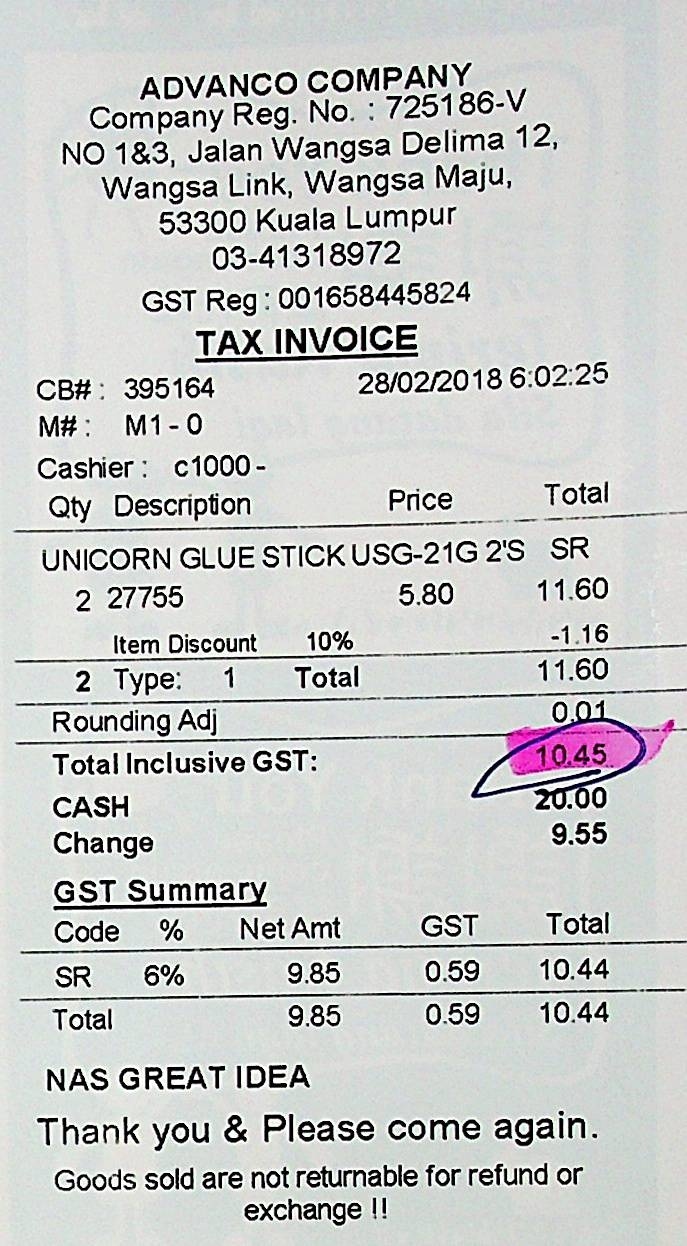
ADVANCO COMPANY
COMPANY REG. NO. : 725186-V
NO 1&3, JALAN WANGSA DELIMA 12,
WANGSA LINK, WANGSA MAJU,
53300 KUALA LUMPUR
03-41318972
GST REG : 001658445824
TAX INVOICE
CB# :
M# :
CASHIER :
395164
M1 - 0
C1000-
28/02/2018 6:02:25
QTY
DESCRIPTION
PRICE
TOTAL
UNICORN GLUE STICK USG-21G 2'S
SR
2
27755
5.80
11.60
ITEM DISCOUNT
10%
-1.16
2
TYPE:
1
TOTAL
11.60
ROUNDING ADJ
0.01
TOTAL INCLUSIVE GST:
CASH
CHANGE
10.45
20.00
9.55
GST SUMMARY
CODE
SR
TOTAL
%
6%
NET AMT
9.85
9.85
GST
0.59
0.59
TOTAL
10.44
10.44
NAS GREAT IDEA
THANK YOU & PLEASE COME AGAIN.
GOODS SOLD ARE NOT RETURNABLE FOR REFUND OR
EXCHANGE !!